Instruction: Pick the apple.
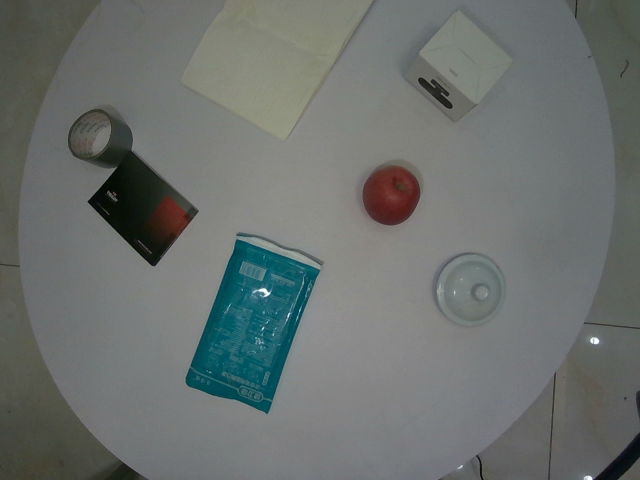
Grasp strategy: vertical